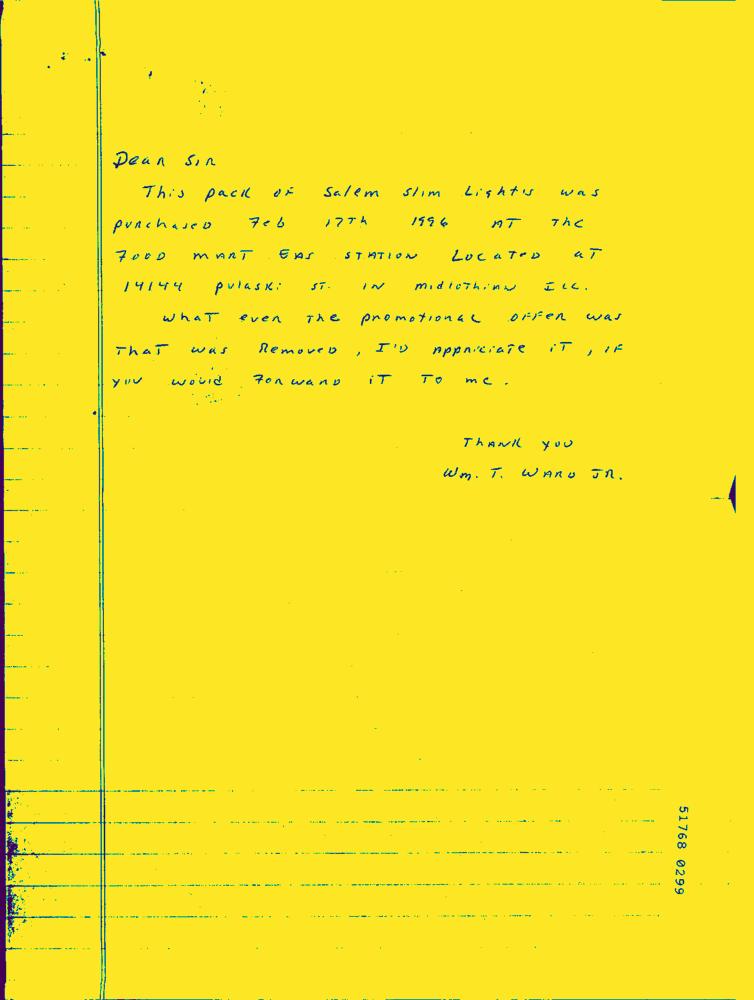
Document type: Hand-Written